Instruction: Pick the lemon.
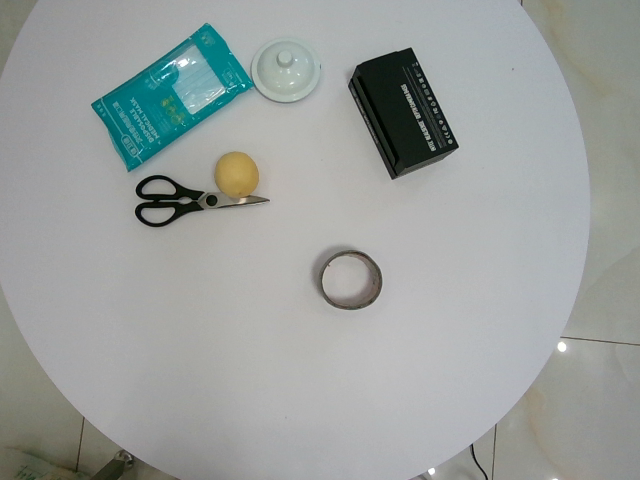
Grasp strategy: vertical